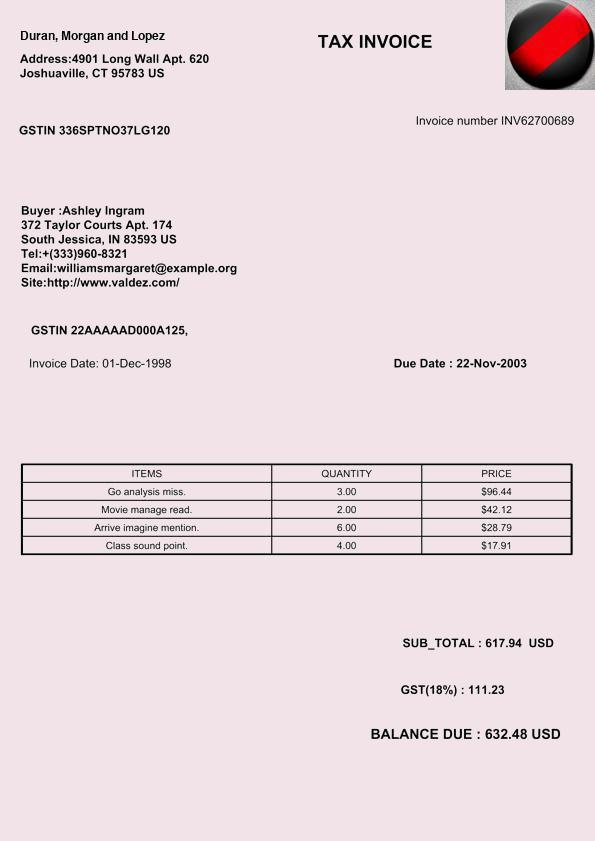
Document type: Invoice